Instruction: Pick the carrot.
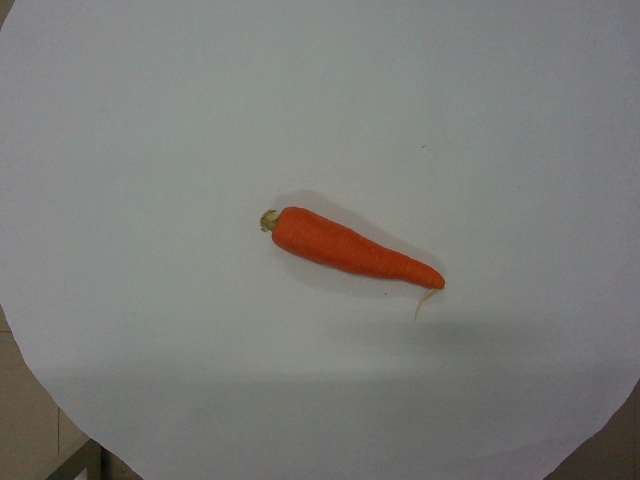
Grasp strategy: vertical